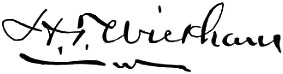
Signature of: henry t wickham